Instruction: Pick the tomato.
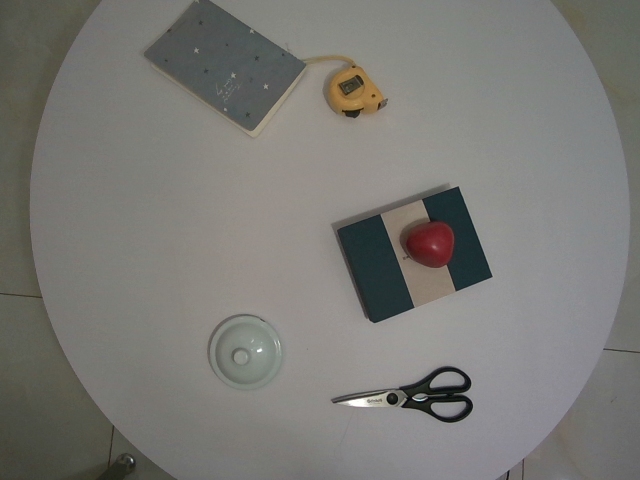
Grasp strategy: vertical